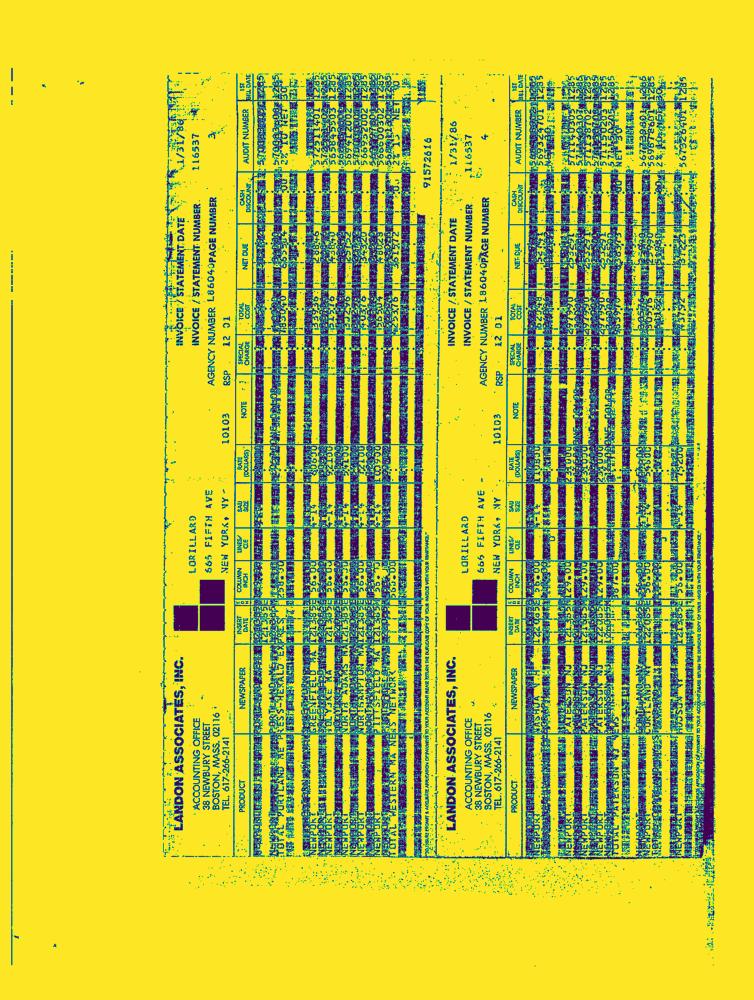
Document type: Invoice-Doc